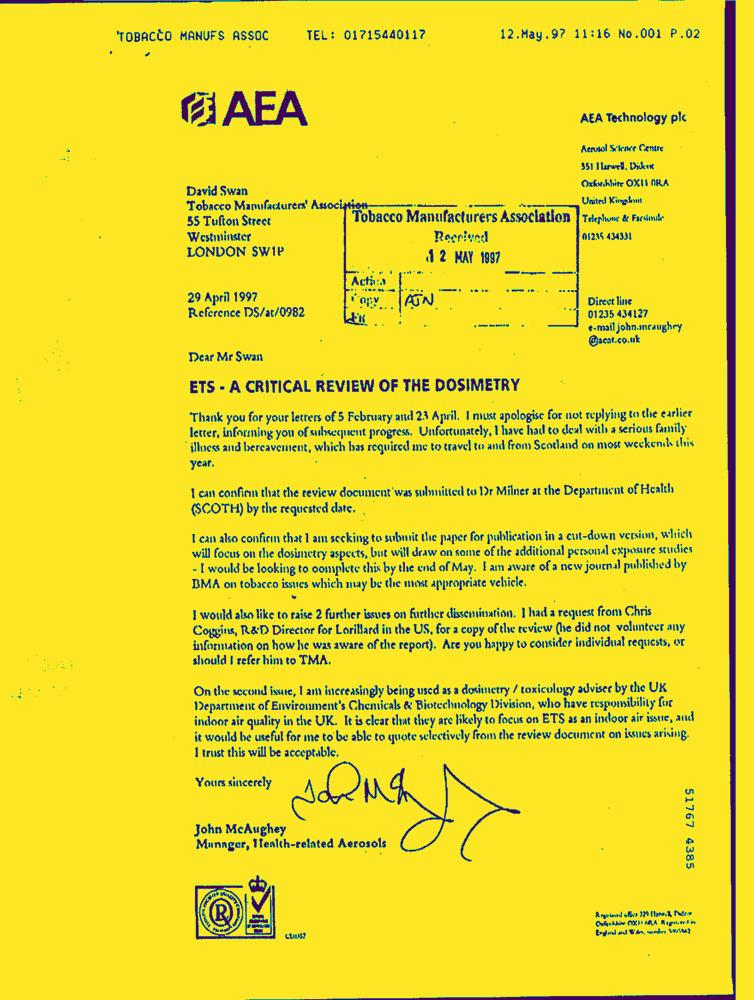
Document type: Letter-Doc